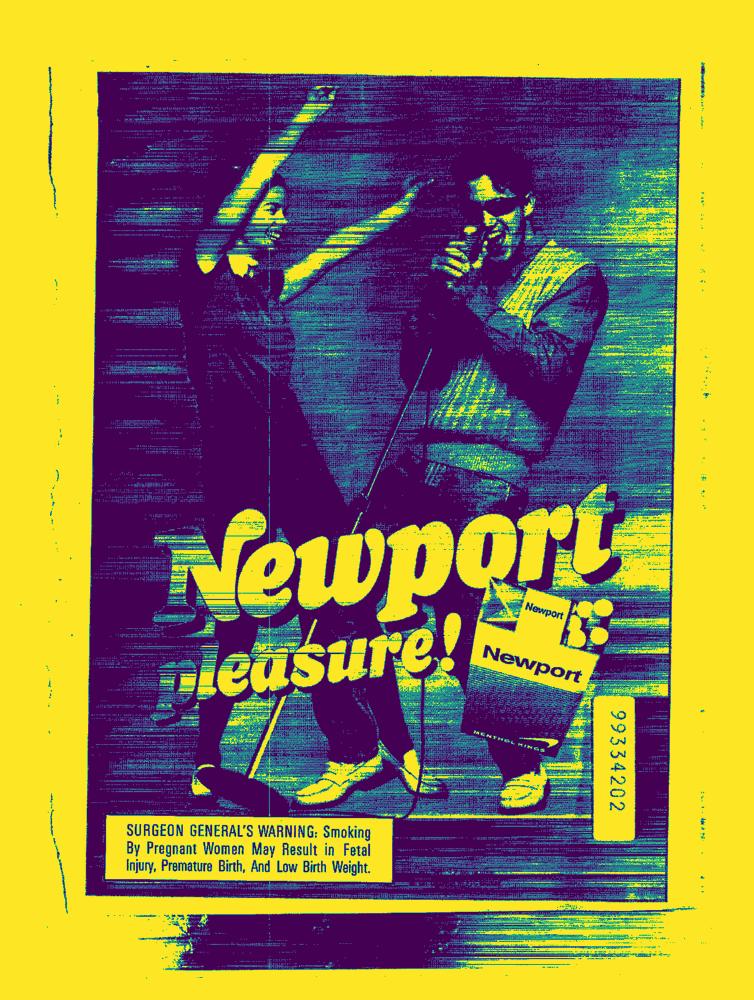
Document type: AD